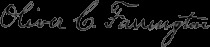
Signature of: oliver c farrington